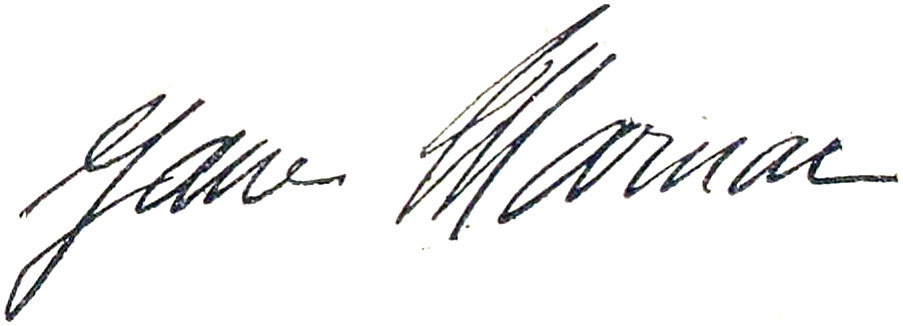
Signature of: jane marnac